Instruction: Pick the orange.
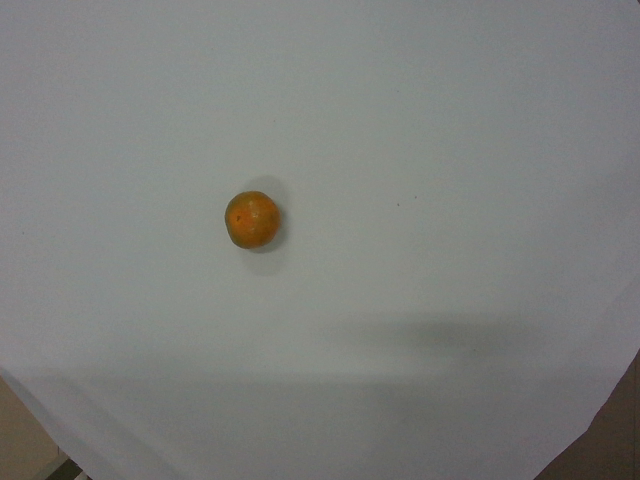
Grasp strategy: vertical